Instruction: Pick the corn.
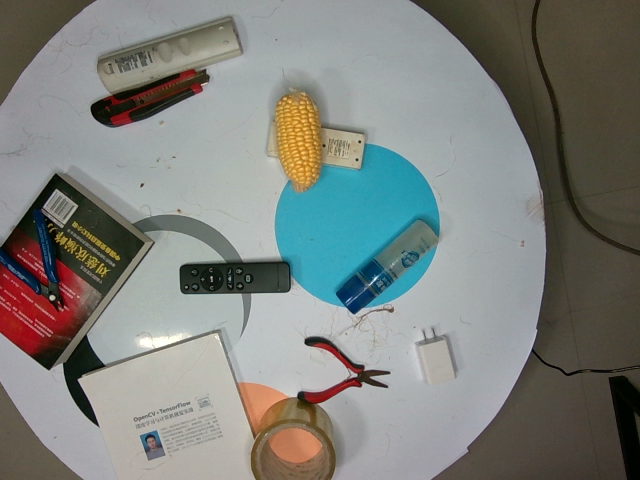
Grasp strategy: vertical